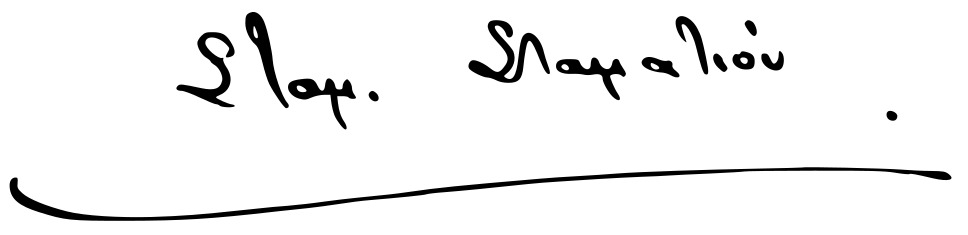
Signature of: stamatis stamatiou